Question: What is the suspected problem?
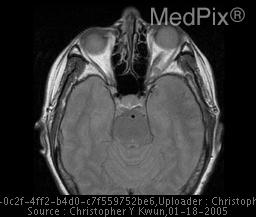
Answer: The findings suggest Film #1: Nonenhanced axial CT image of the head shows a bilobed circumscribed hyperdense lesion centered on the left optic nerve that extends to the orbital apex. No evidence of extension is seen outside the bony orbit.

Film #2 and 3: Axial T1 and T2 weighted images, respectively, shows a bilobed T1 hypointense and T2 heterogenously hyperintense mass arising from the left optic nerve sheath with mildly associated proptosis. There is a clear demarcation present between the mass and optic nerve.

Film #4: Axial T1 postgadolinium with fat saturation shows the mass to enhance intensely and is only slightly inhomogeneous.. Film #2, 3 and 4: Axial T1 and T2 weighted images, respectively, shows a bilobed T1 hypointense and T2 heterogenously hyperintense mass arising from the left optic nerve sheath with mildly associated proptosis. There is a clear demarcation present between the mass and optic nerve.. The patient might have a history of 70 year old female for follow up follow up tumor..